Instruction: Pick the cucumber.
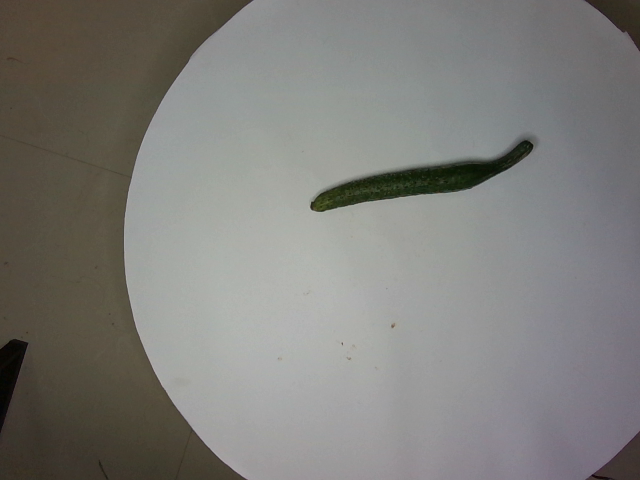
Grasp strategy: vertical